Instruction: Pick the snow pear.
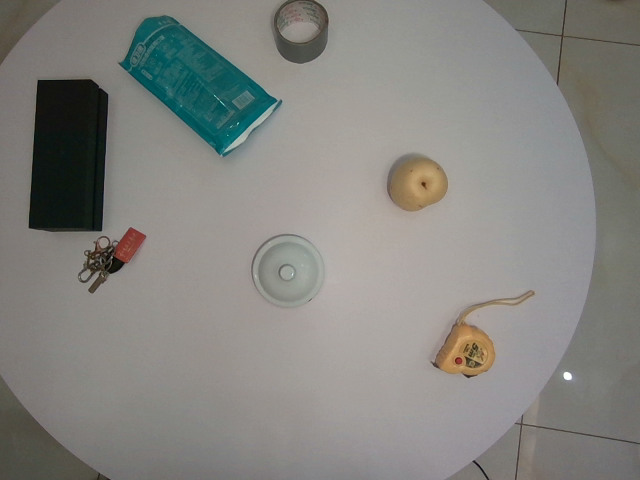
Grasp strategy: vertical